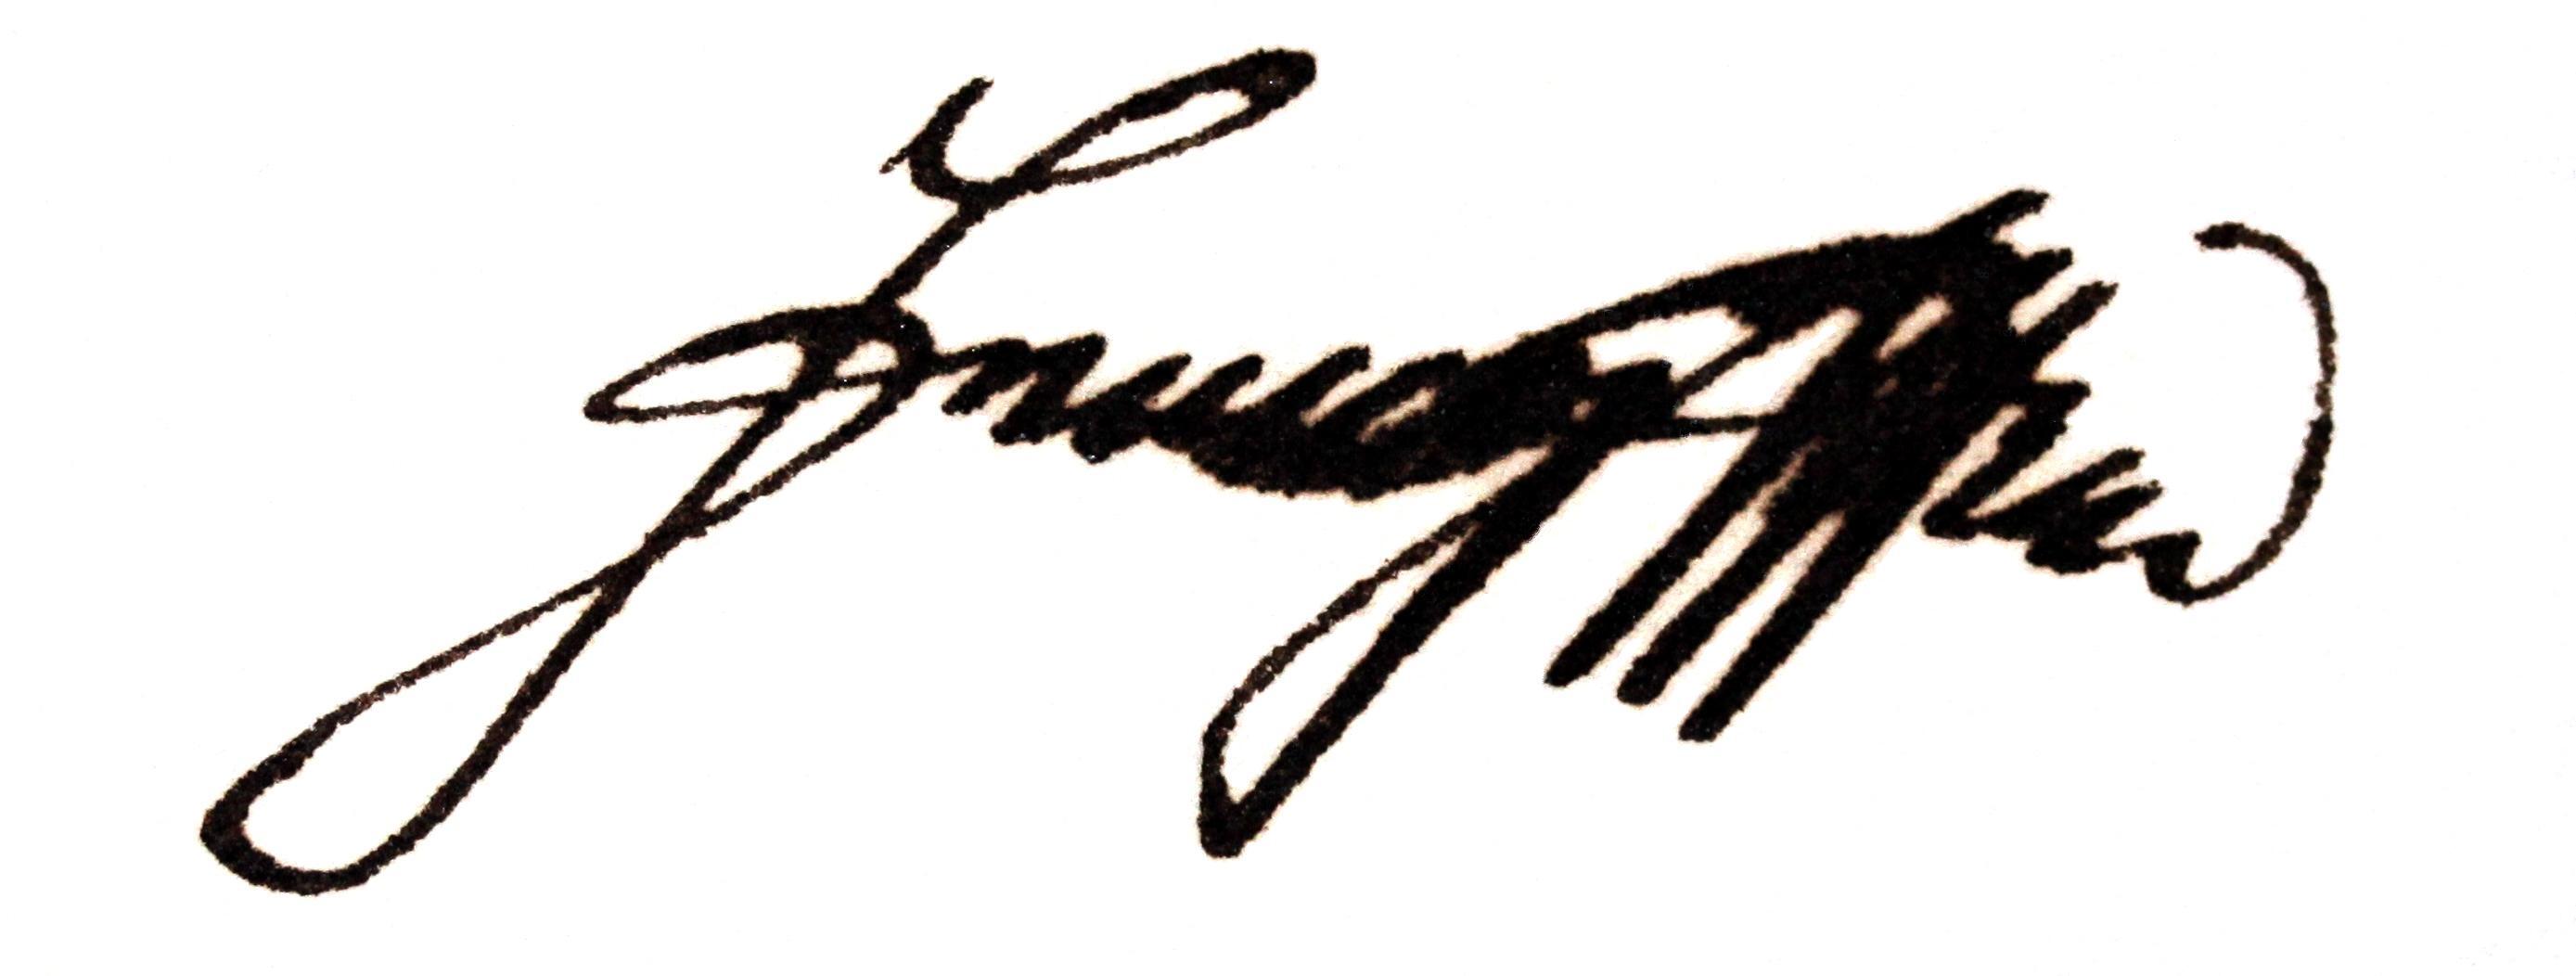
Signature of: francis ii holy roman emperor